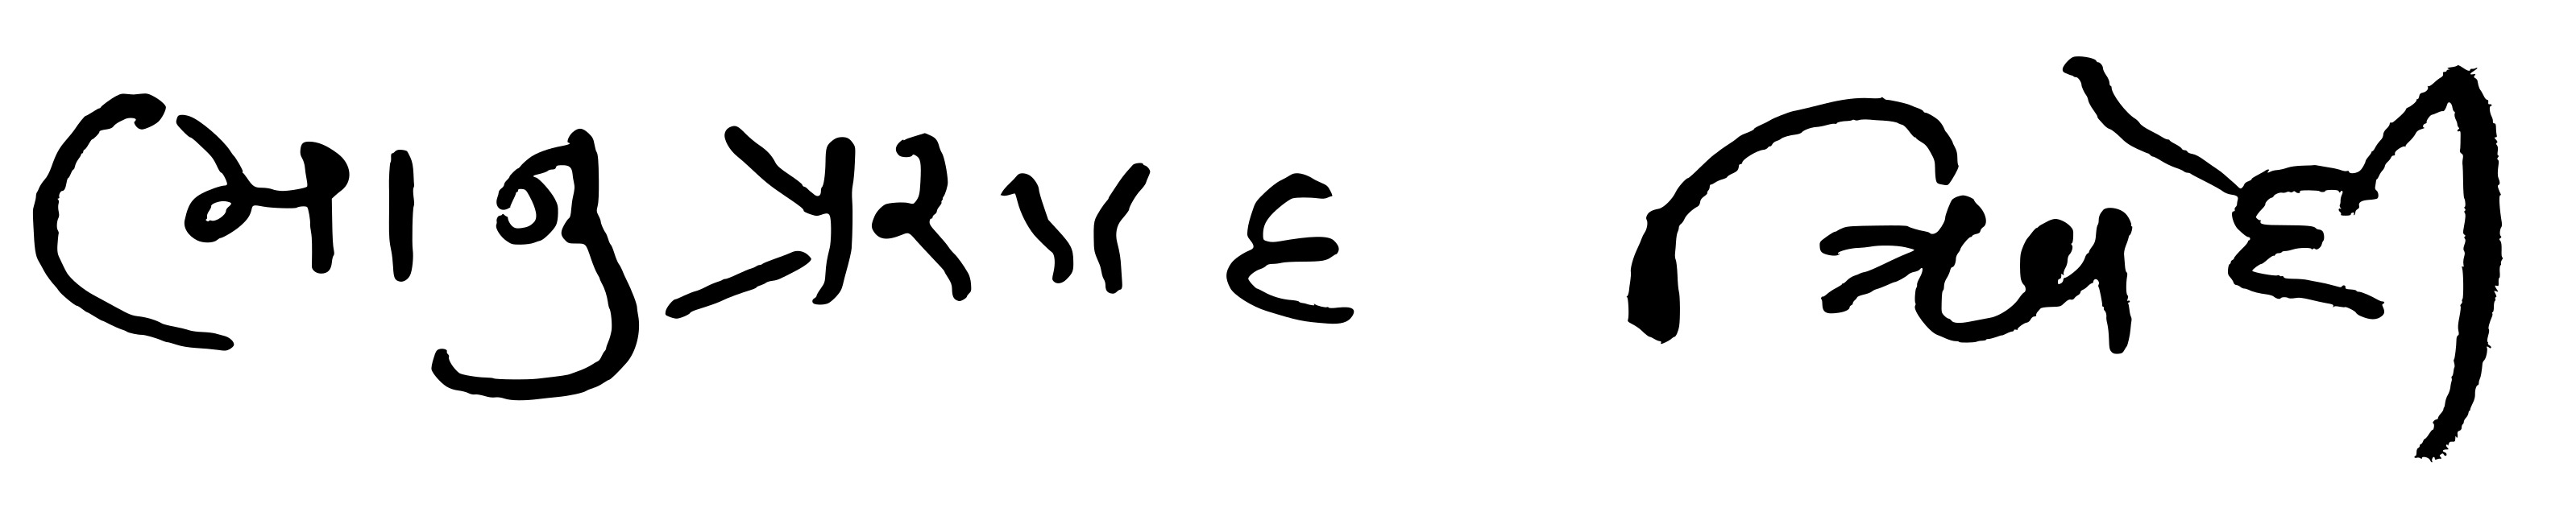
Signature of: bhanuprasad trivedi